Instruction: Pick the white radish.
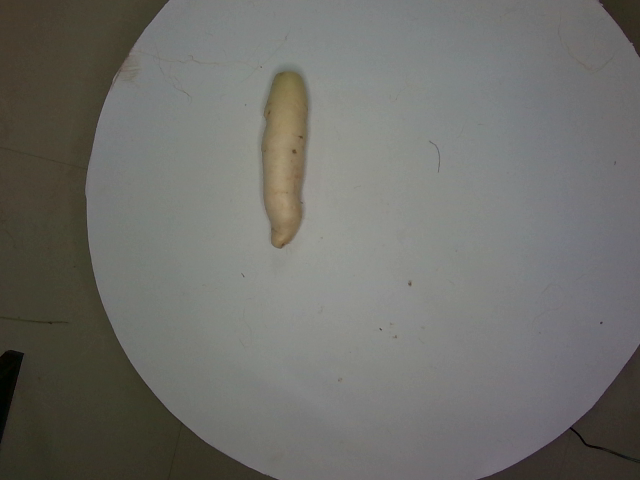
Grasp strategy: vertical